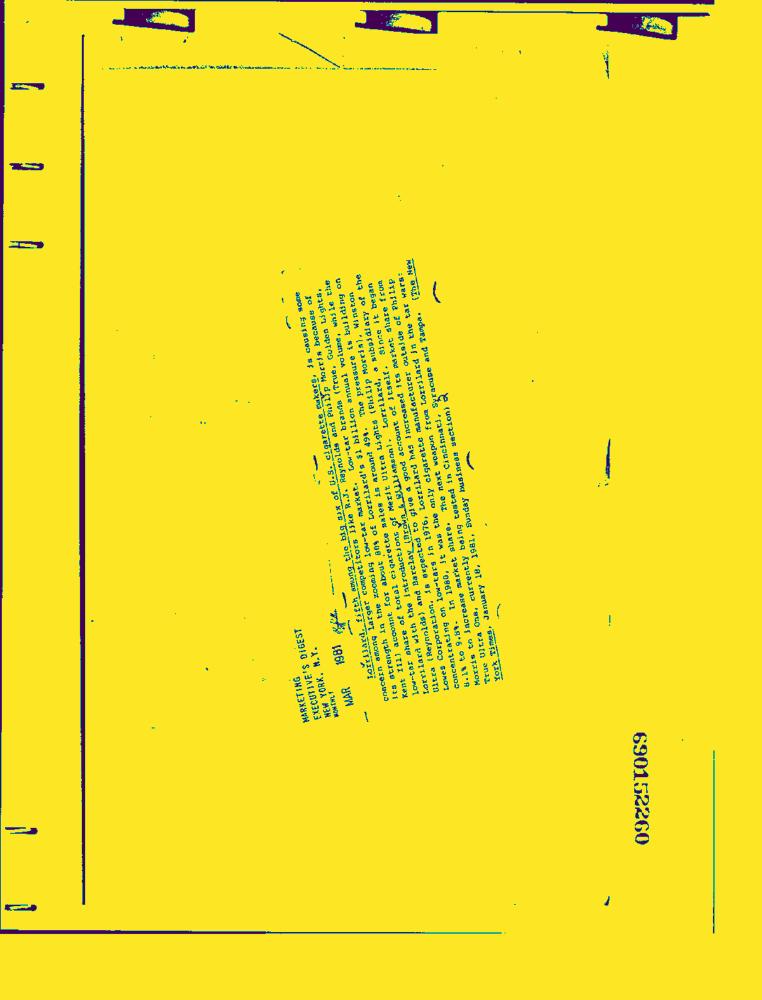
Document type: News-Article